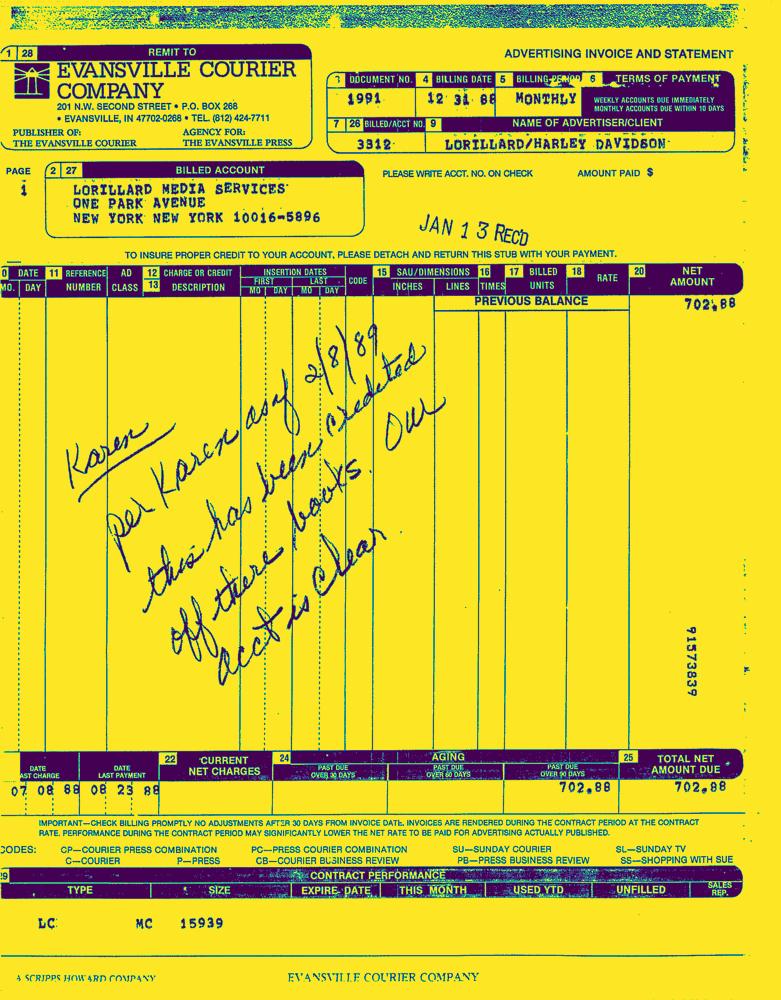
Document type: Invoice-Doc